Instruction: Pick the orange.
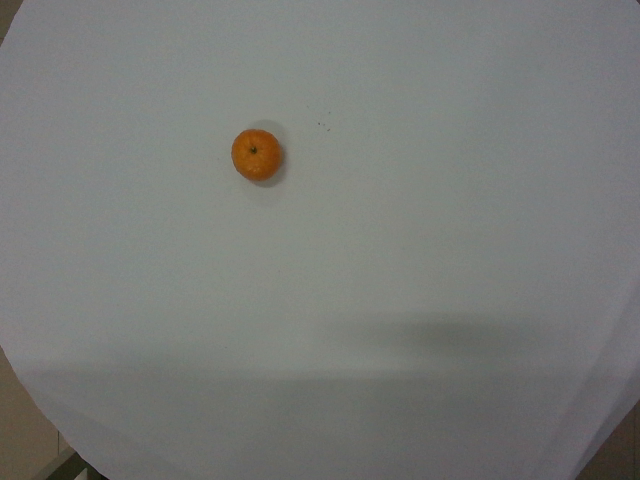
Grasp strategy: vertical